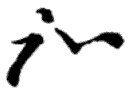
Signature of: fu bi